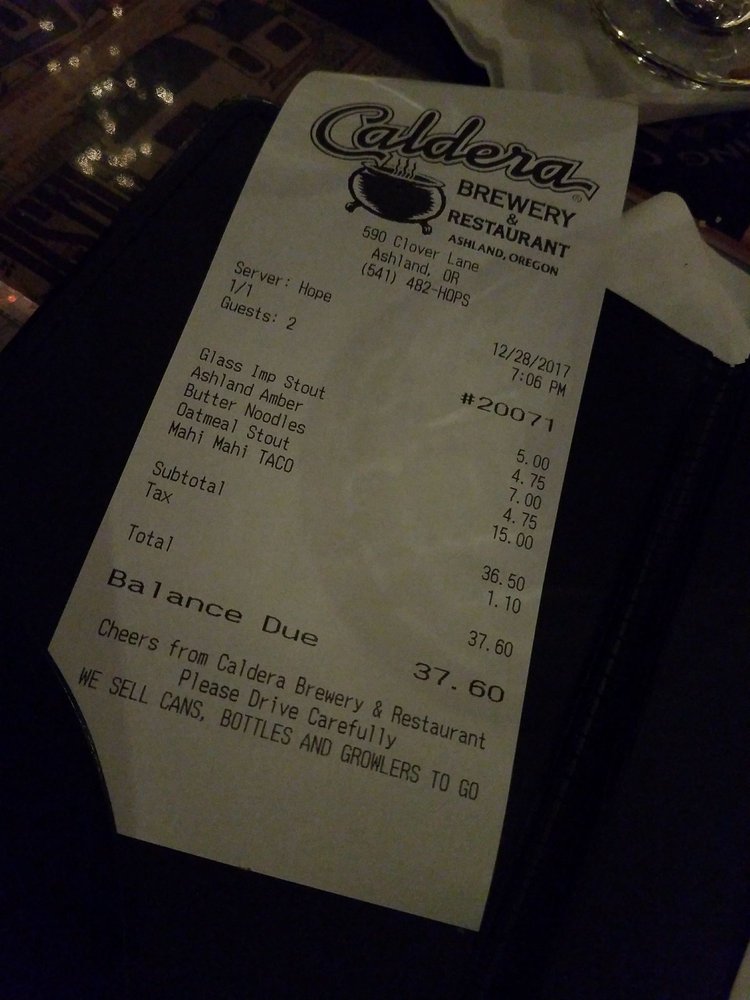
gt_parse: date: 12/28/2017
criticals: name: Balance Due
price: 37.60
store: BREWERY & RESTAURANT
tell: (541) 482-HOPS